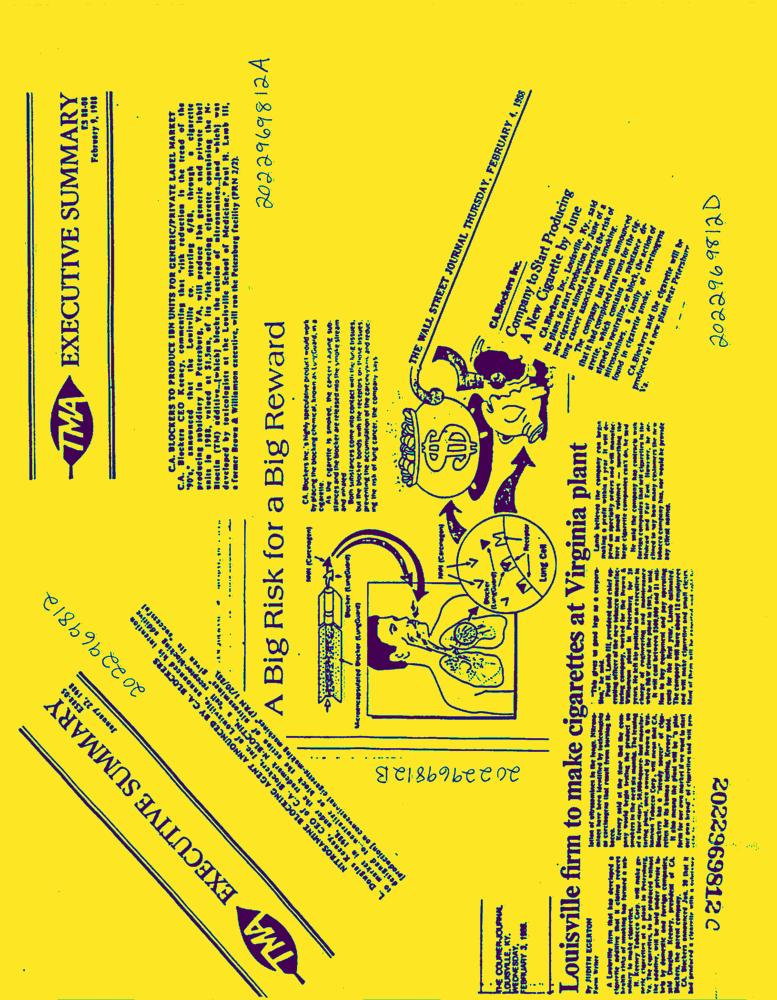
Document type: News-Article